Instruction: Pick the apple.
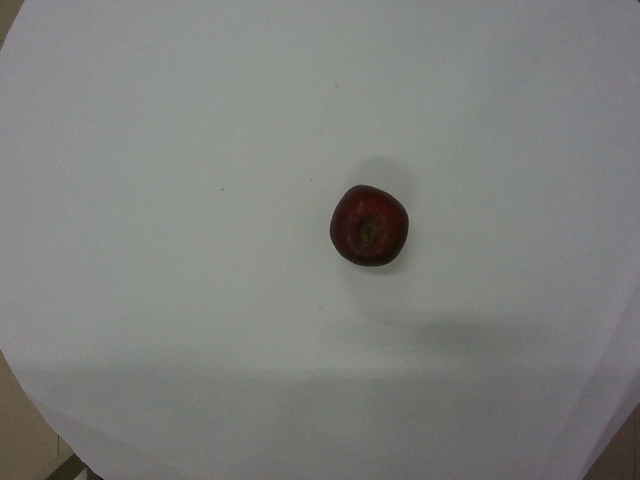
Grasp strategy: vertical